Question: What is the suspected problem?
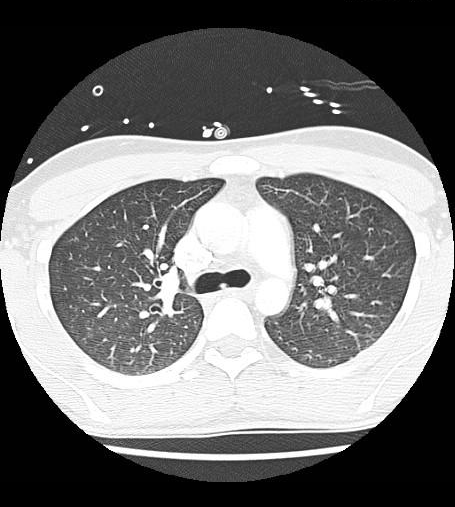
Answer: The findings suggest Multiple axial CT images obtained according to the CT pulmonary angiography protocol demonstrates mixed-density (including air density) endoluminal lesion within the bronchus intermedius extending from just past the carina and down, with large areas of atelectasis in the right lower lobe.  The air densities strongly suggest that this is a large mucus plug.

Oblique coronal reconstructed image shows the extent of this large mucus plug.. Multiple axial CT images obtained according to the CT pulmonary angiography protocol demonstrates mixed-density (including air density) endoluminal lesion within the bronchus intermedius extending from just past the carina and down, with large areas of atelectasis in the right lower lobe.  The air densities strongly suggest that this is a large mucus plug.. The patient might have a history of ICU patient who, after extubation, developed acute onset dyspnea and hypoxia..